Question: How does the patient history play a role?
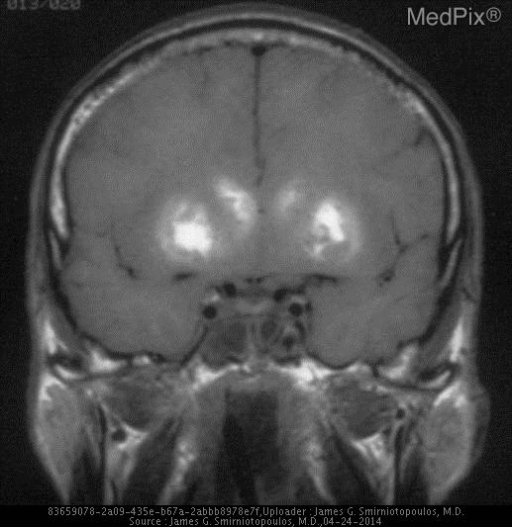
Answer: The patient's history of 42 y.o. alcoholic man who works as a carpenter, found down in his workshop on Monday morning. is key in understanding the case.